Question: What is the main concern?
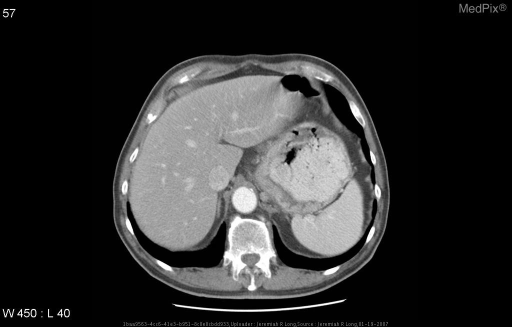
Answer: The findings suggest Axial CT images through the lower thorax and upper abdomen following the administration of oral and IV contrast material demonstrate a segment of significant circumferential wall thickening and lumenal narrowing involving the distal third of the esophagus and the proximal aspect of the stomach. There is associated lymphadenopathy.

PET/CT fusion images in axial, sagital and coronal planes deomstrate focal increased FDG-18 metabolism in the region of wall thickening identified on the CT scan with a maximum SUV of 11.6.. Axial CT images through the lower thorax and upper abdomen following the administration of oral and IV contrast material demonstrate a segment of significant circumferential wall thickening and lumenal narrowing involving the distal third of the esophagus and the proximal aspect of the stomach.. The patient might have a history of 79 year old male presents with dysphagia..